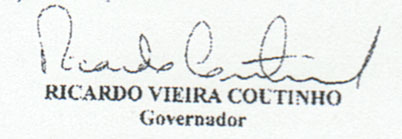
Signature of: ricardo coutinho